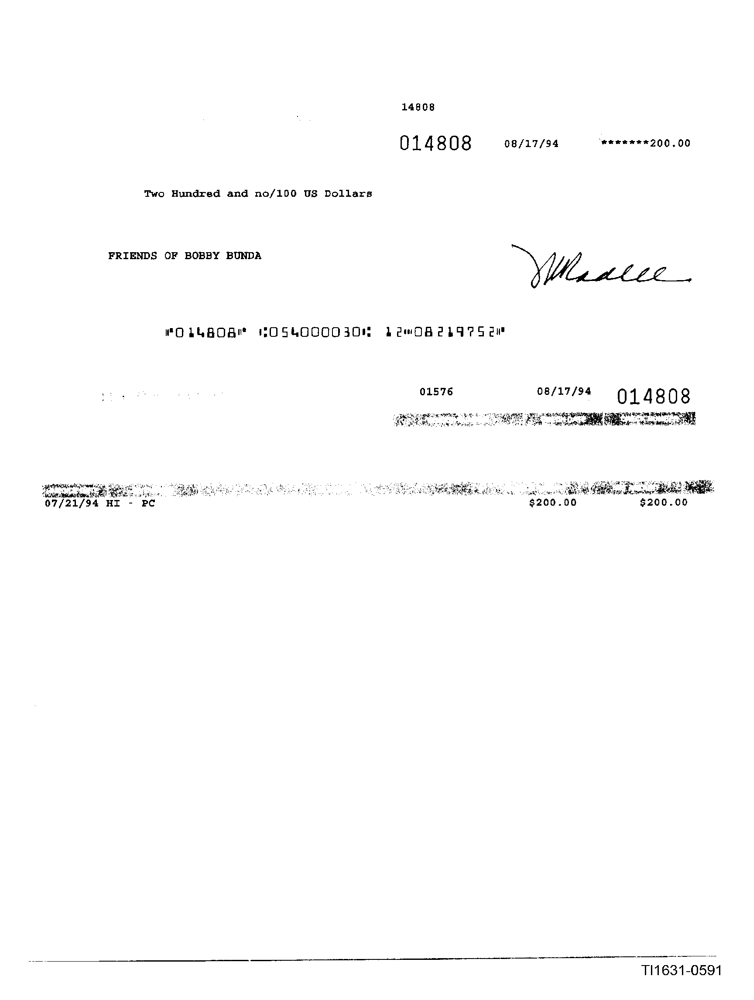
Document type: Invoice